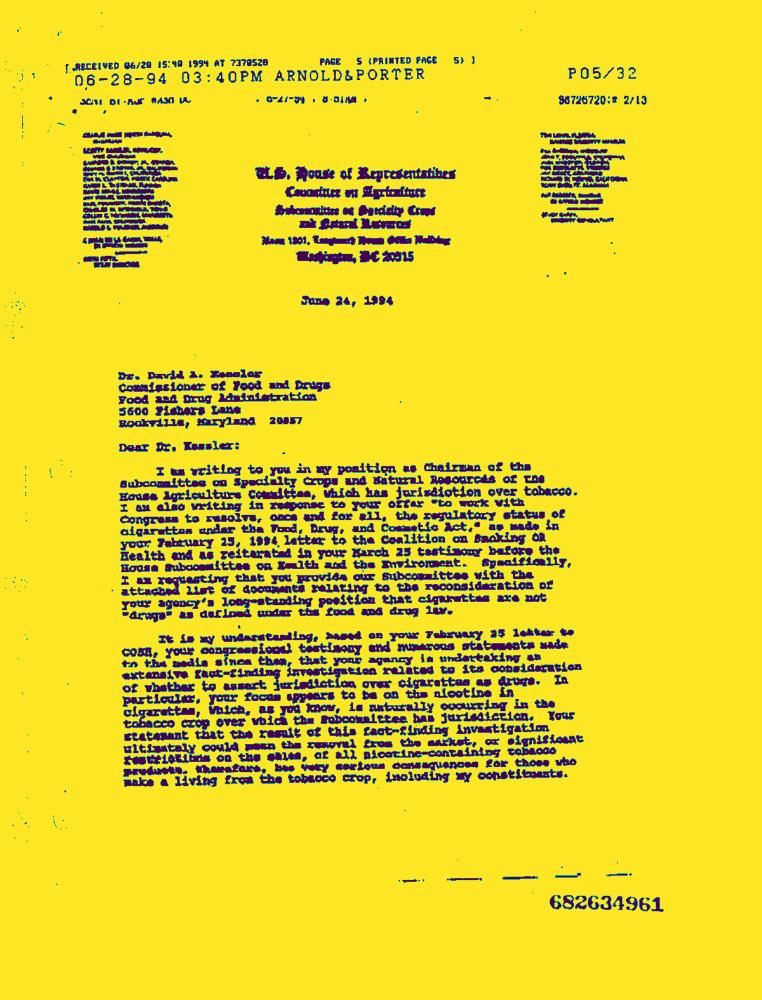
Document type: Letter-Doc